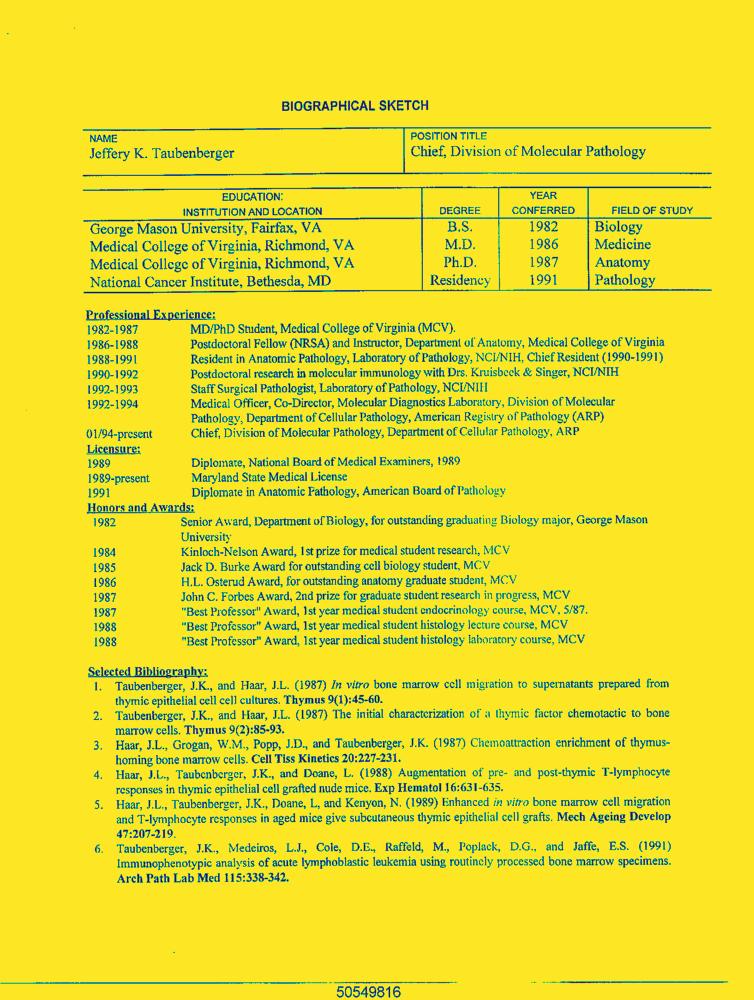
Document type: Resume-Doc